Question: What tax district, tax-rate area, or tax area code is specified in the document?
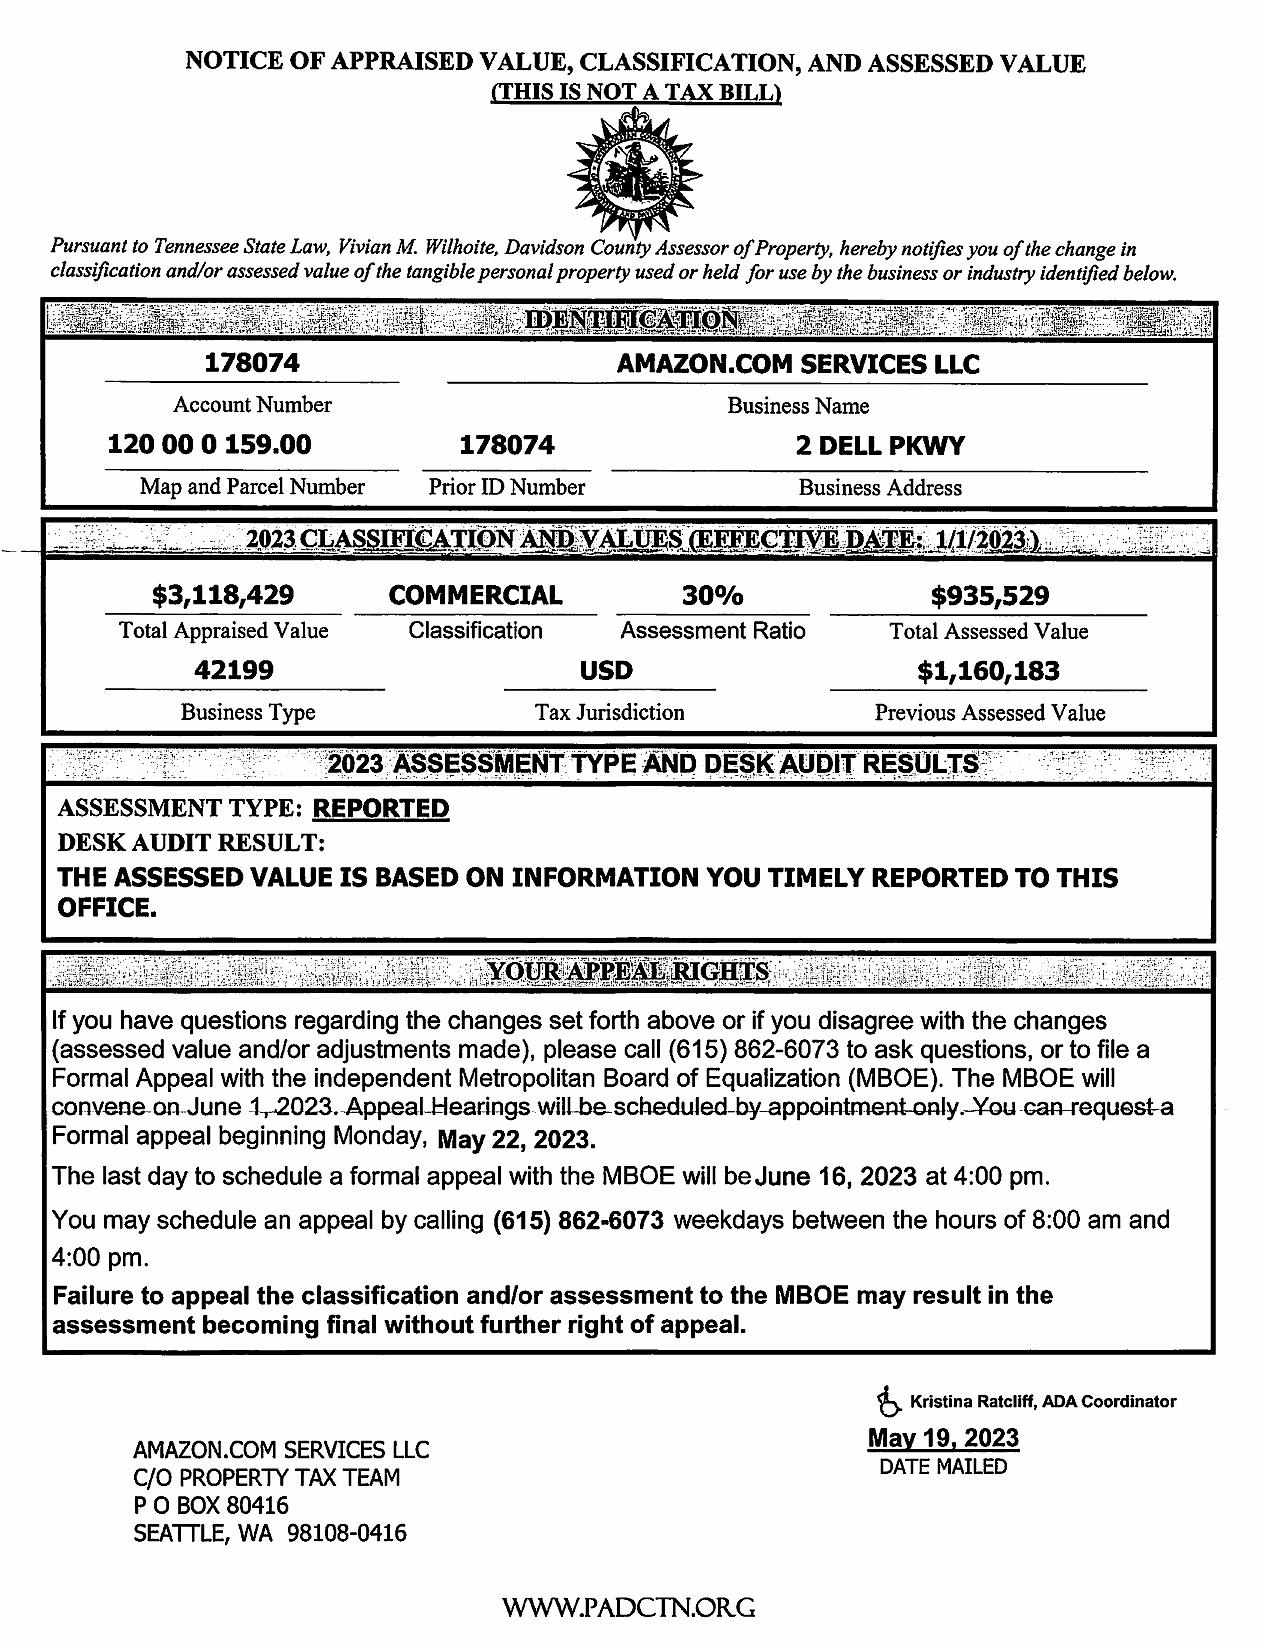
Answer: "USD"